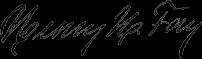
Signature of: henry fay